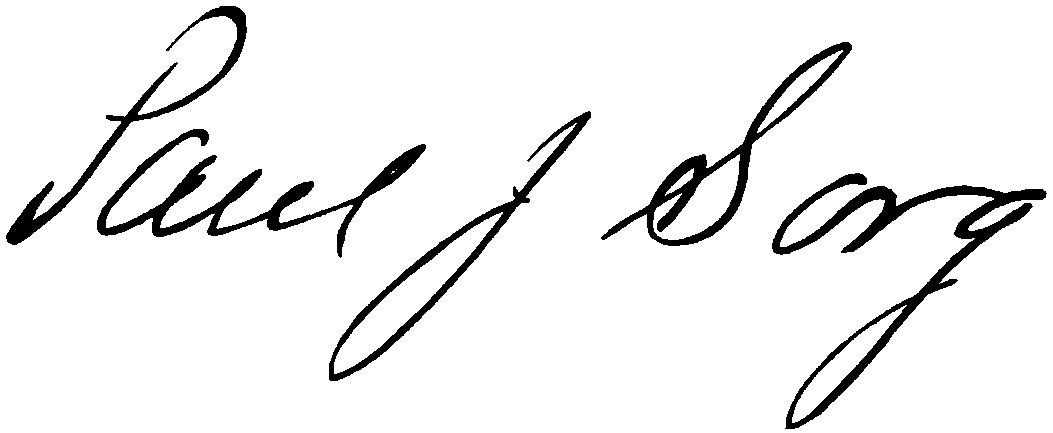
Signature of: paul j sorg